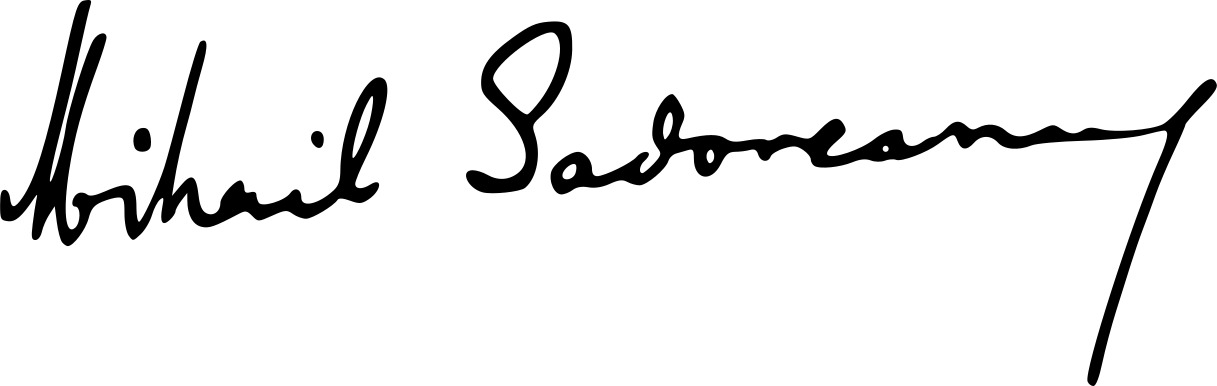
Signature of: mihail sadoveanu